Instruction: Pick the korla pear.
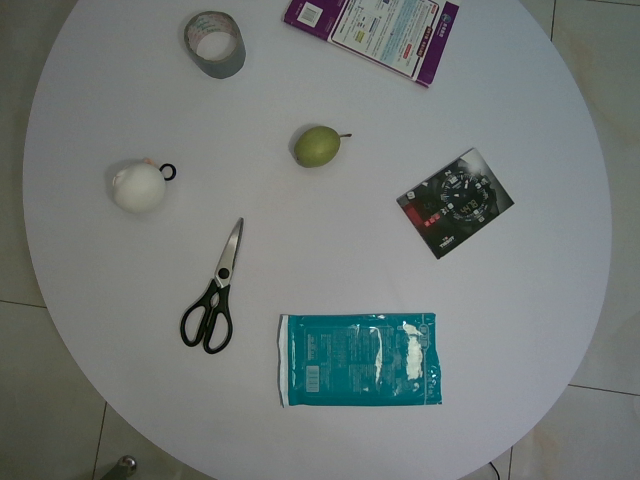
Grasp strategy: vertical